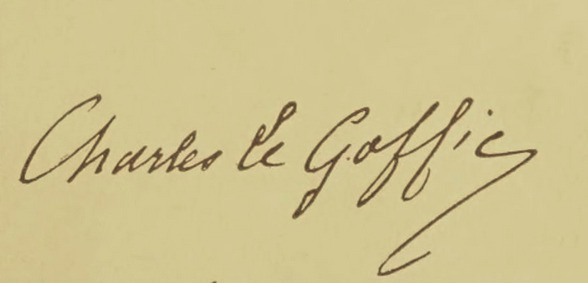
Signature of: charles le goffic